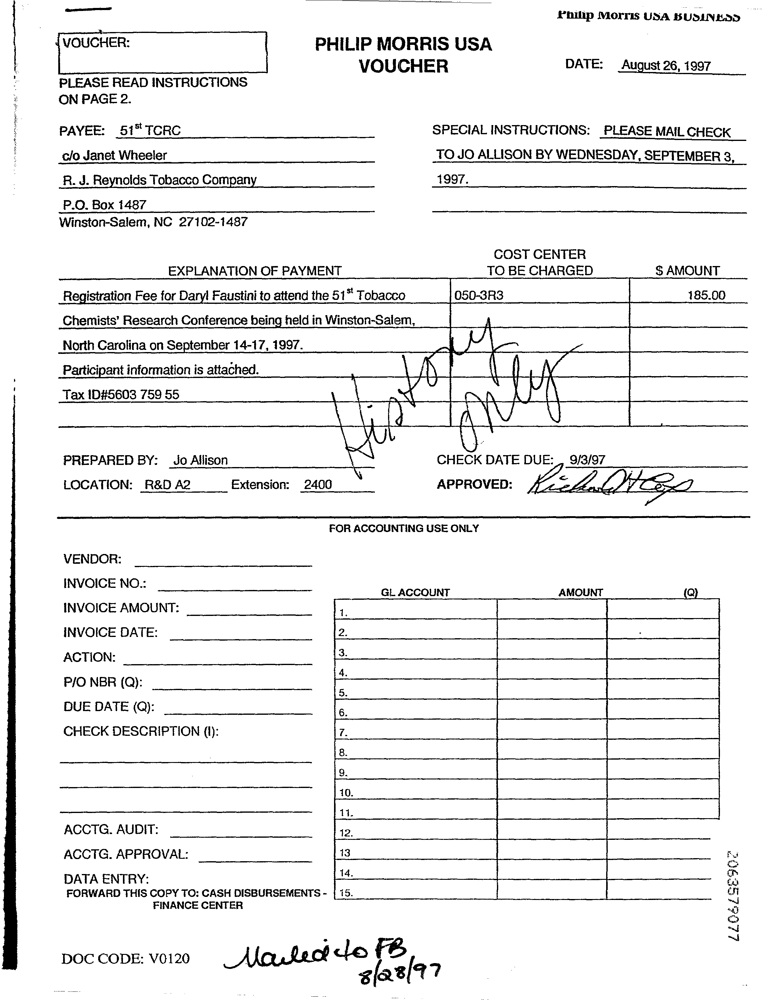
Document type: Invoice